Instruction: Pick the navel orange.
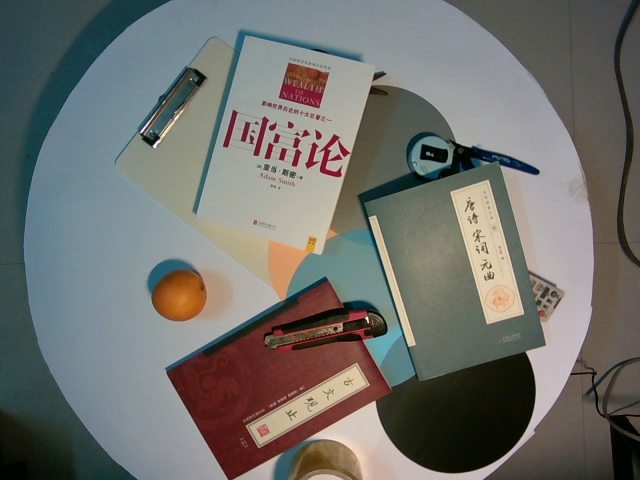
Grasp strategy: vertical